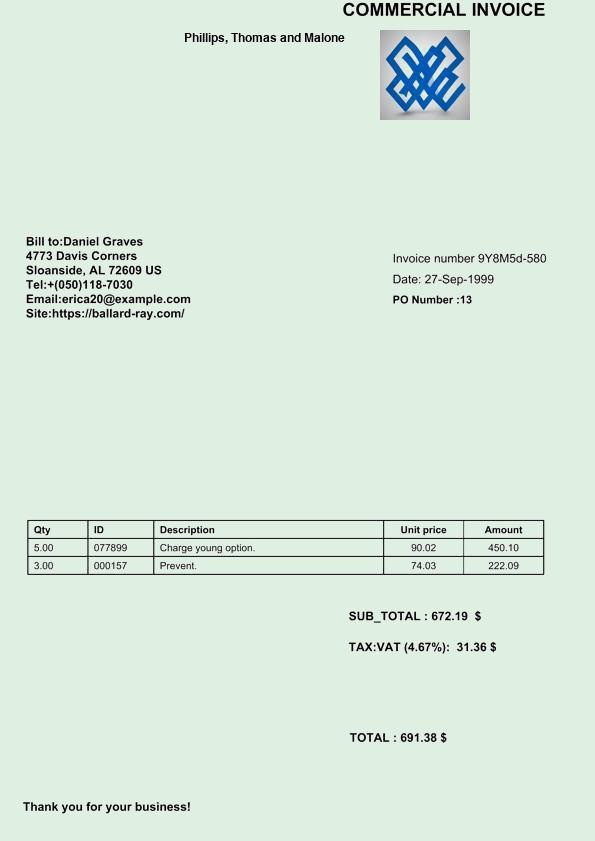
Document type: Invoice